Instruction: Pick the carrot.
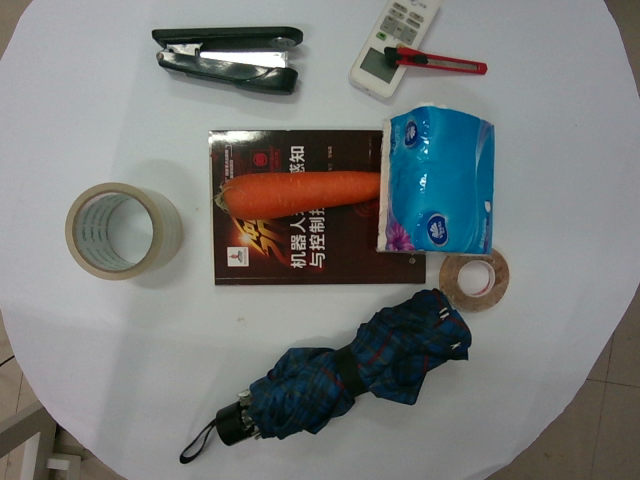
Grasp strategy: vertical